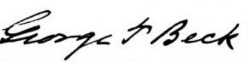
Signature of: george t beck